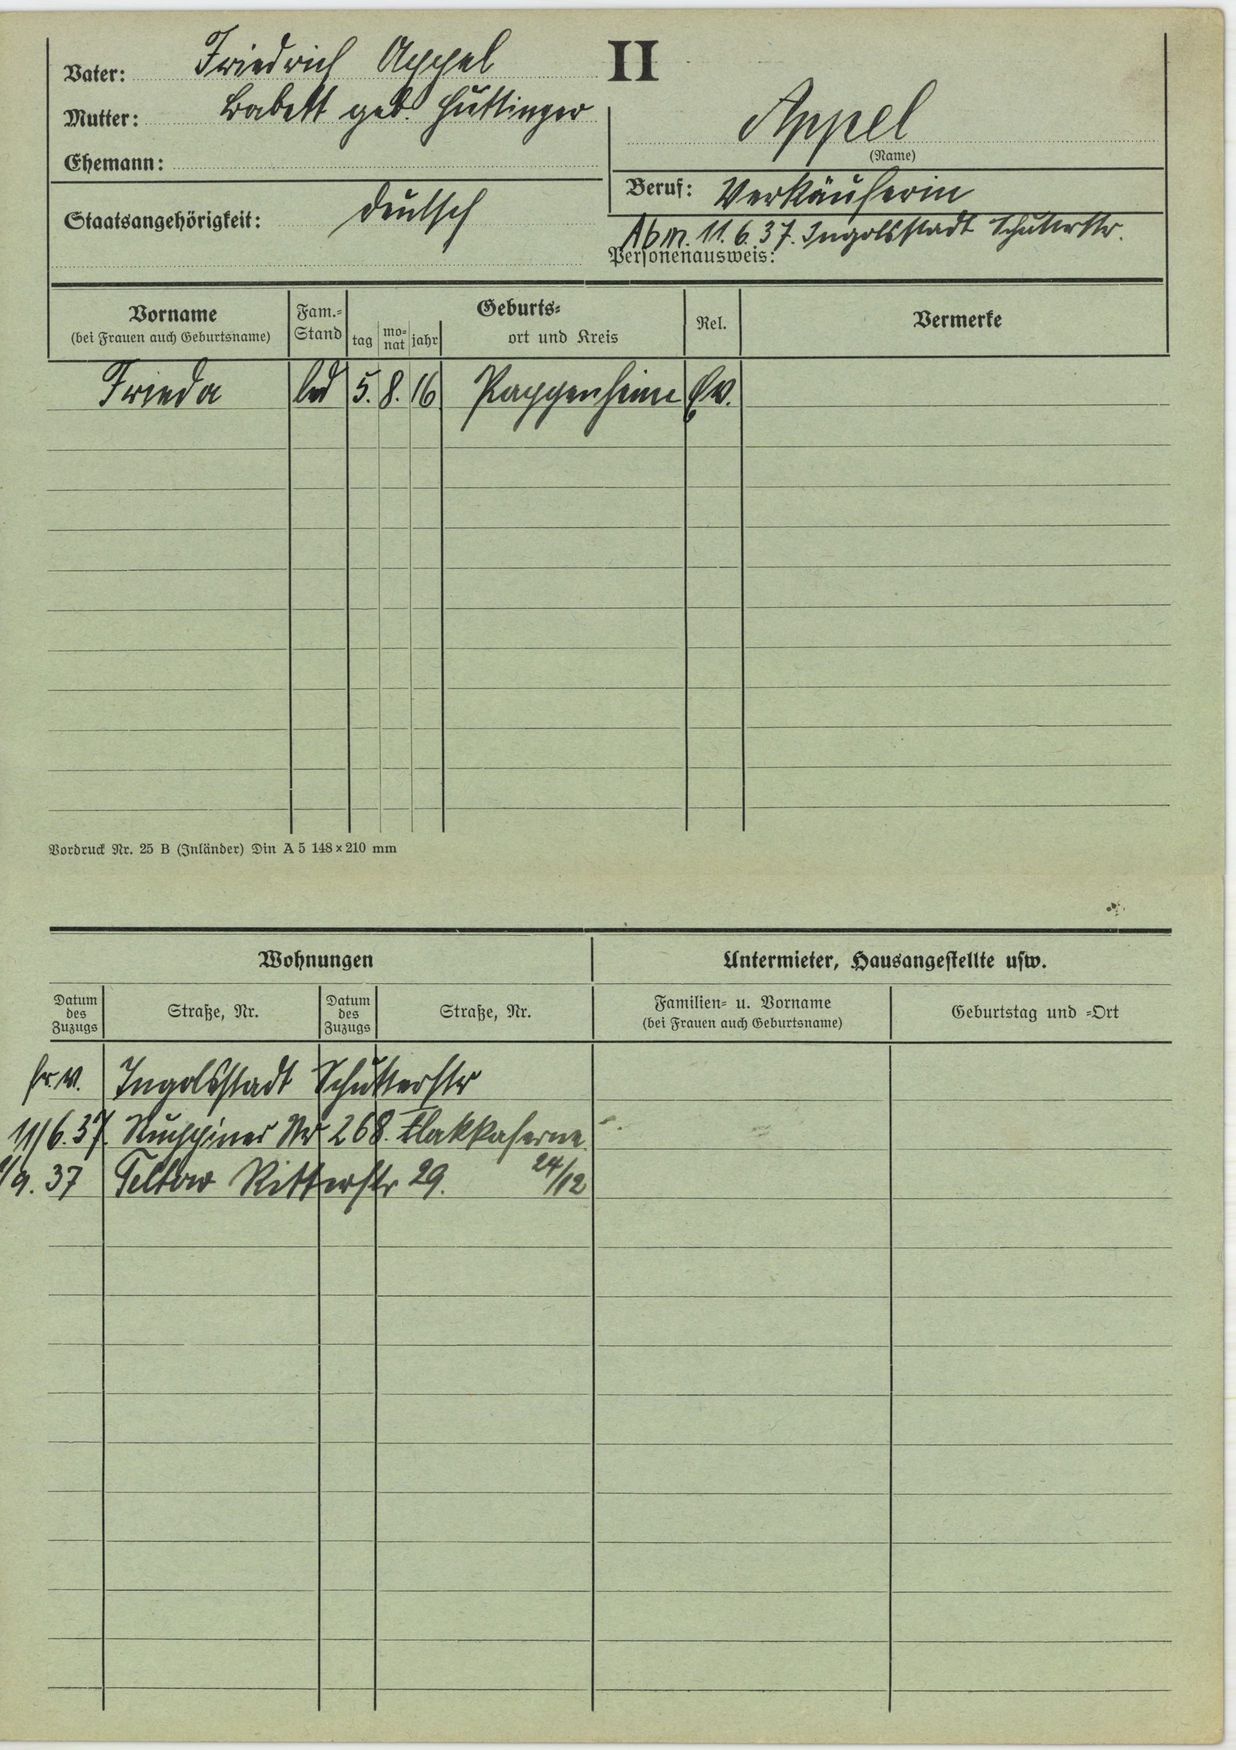
Appel